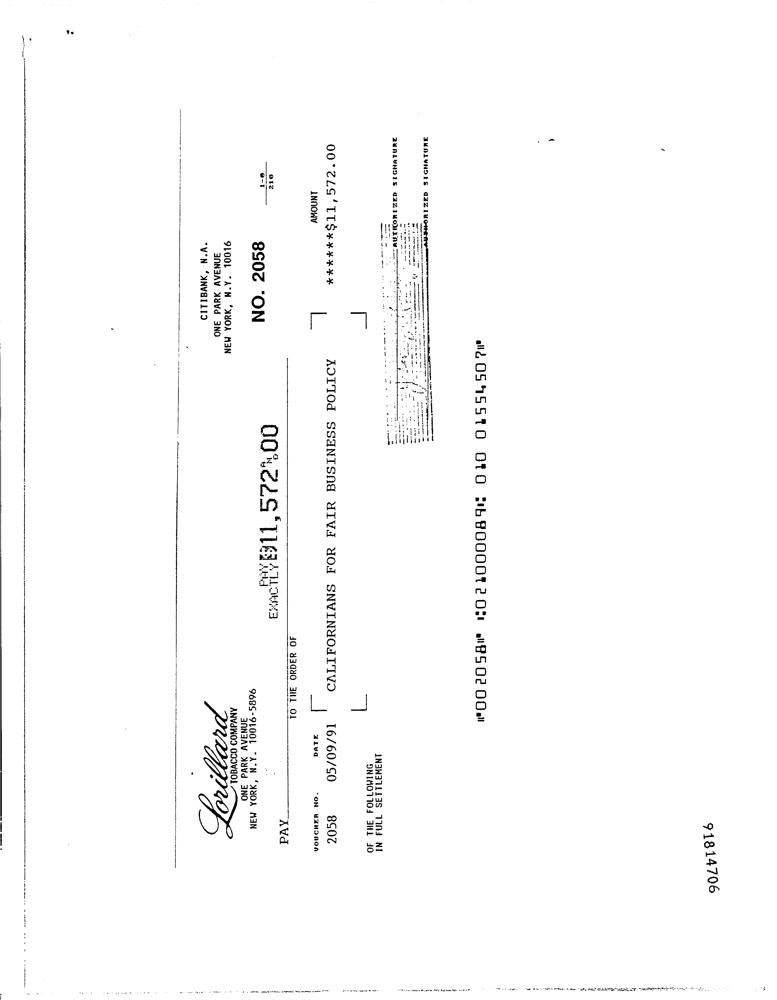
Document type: Invoice